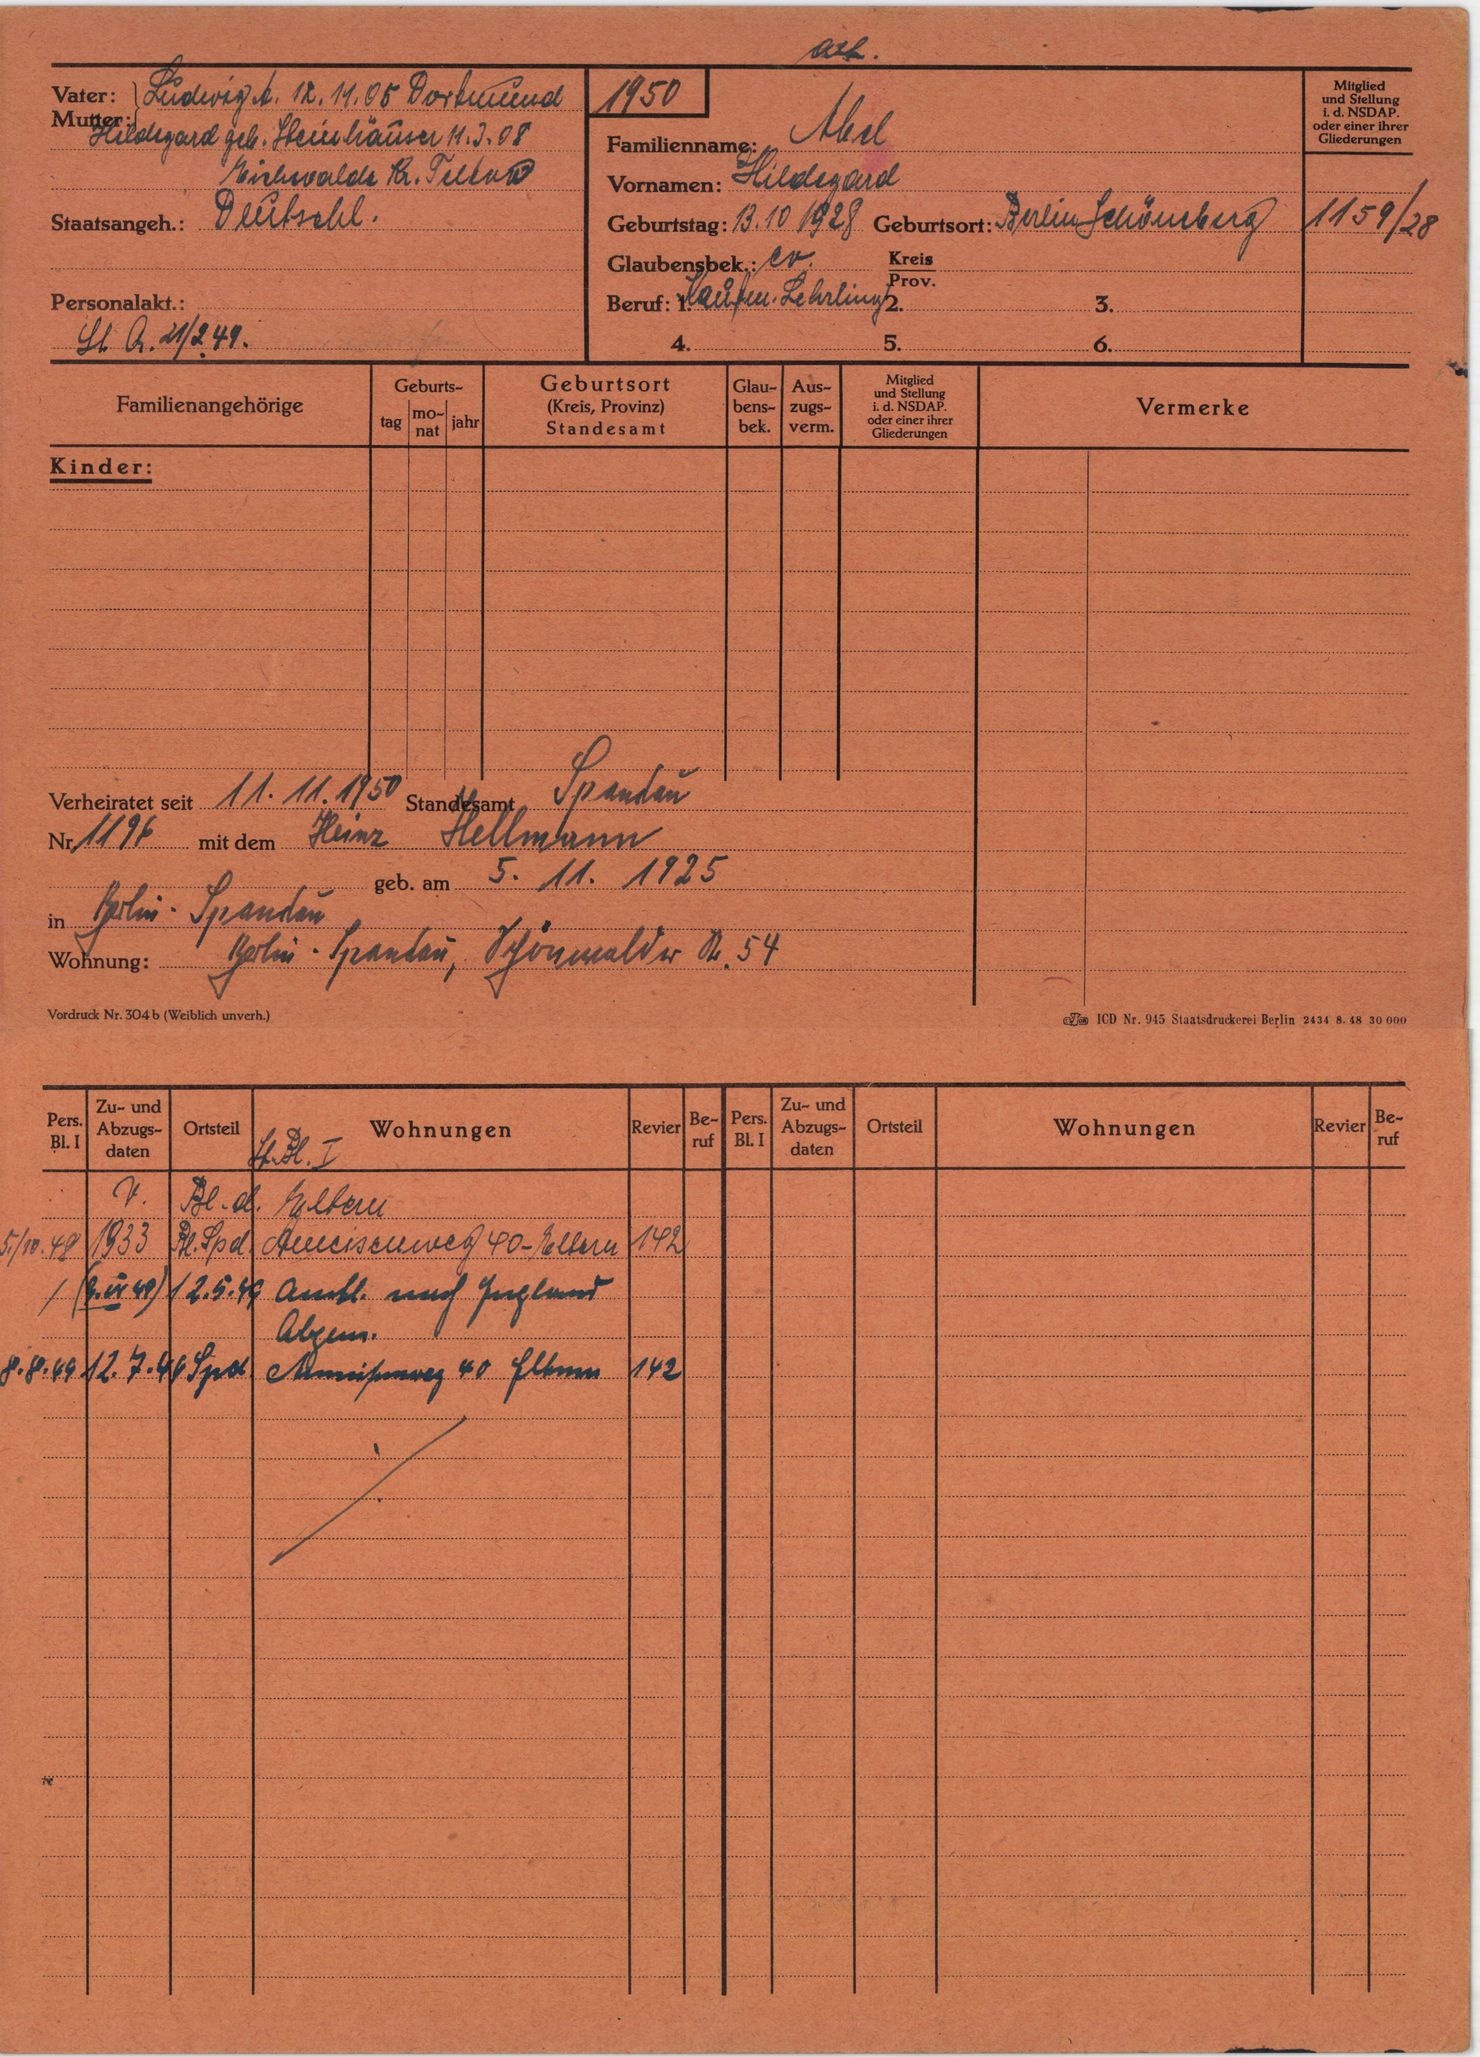
Abel